Question: What is the name of the tenant mentioned in the document?
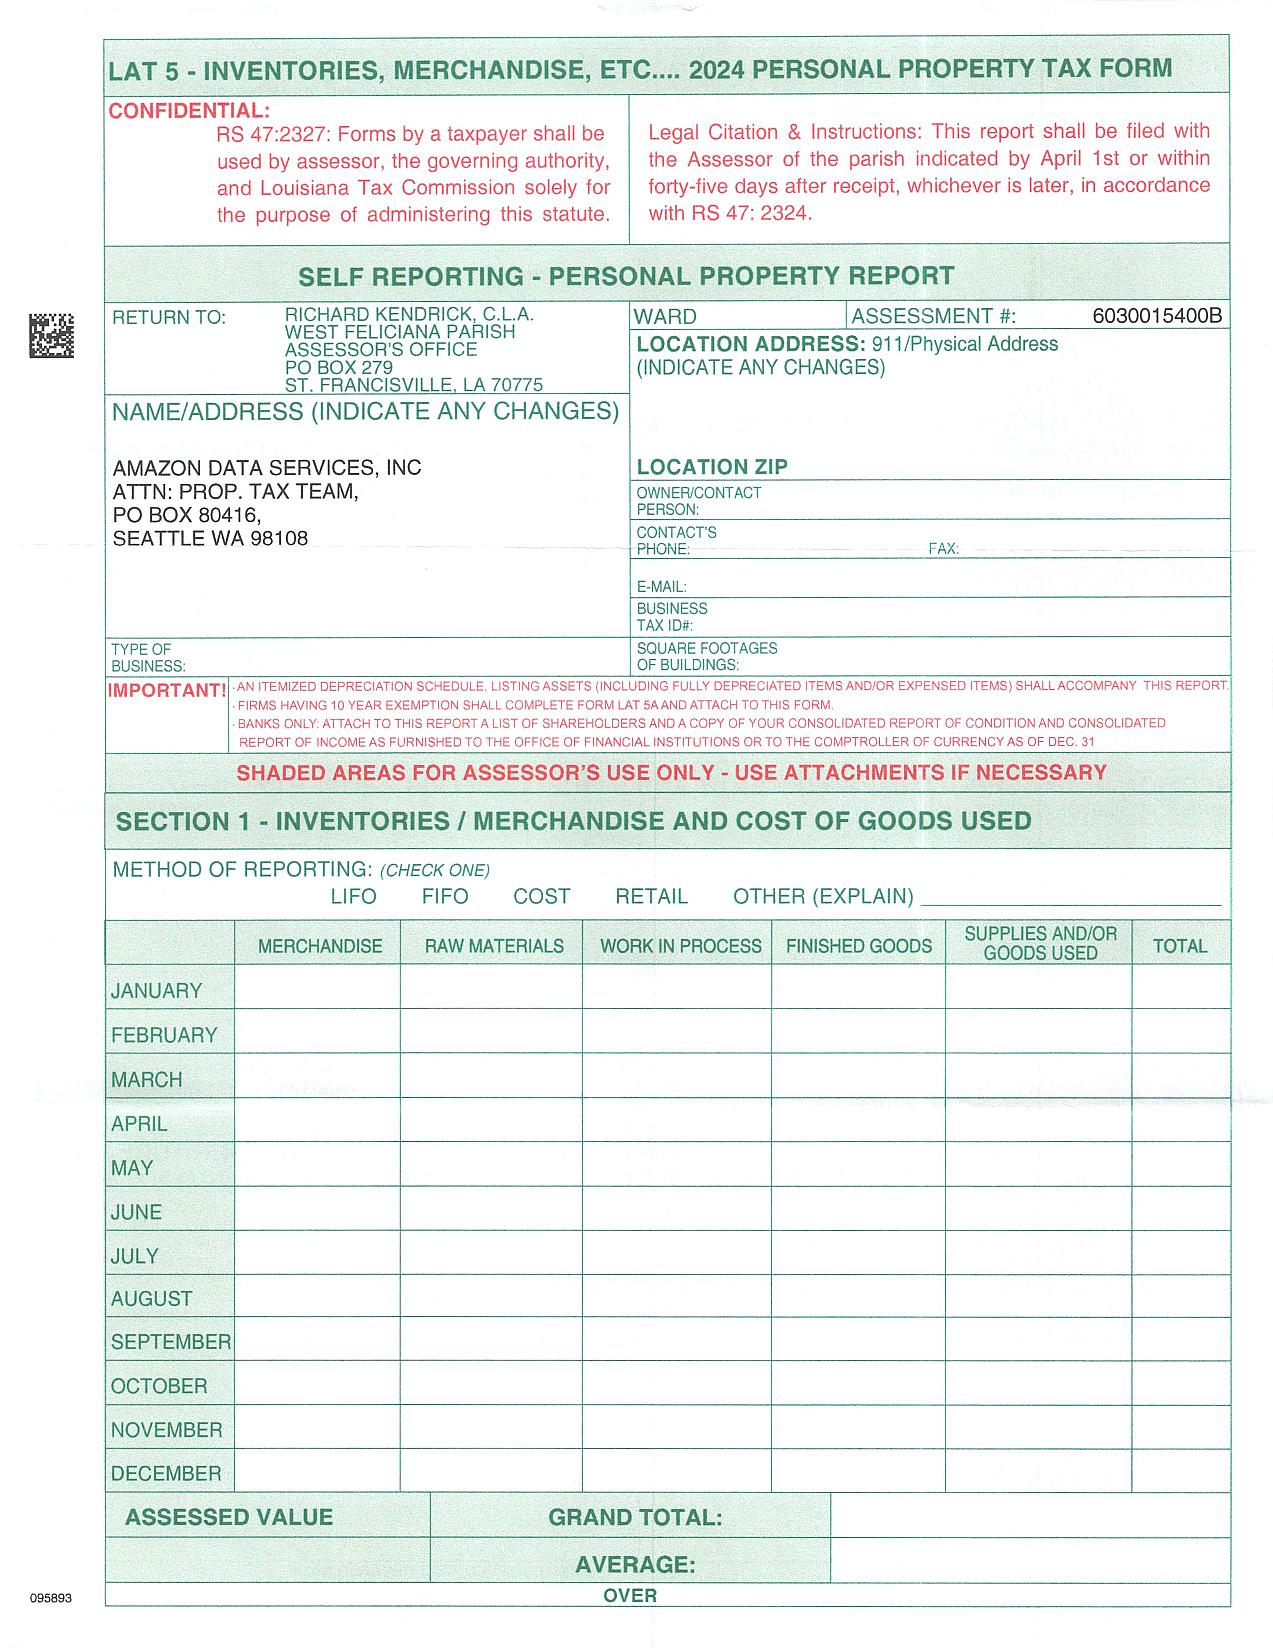
Answer: "AMAZON DATA SERVICES, INC"